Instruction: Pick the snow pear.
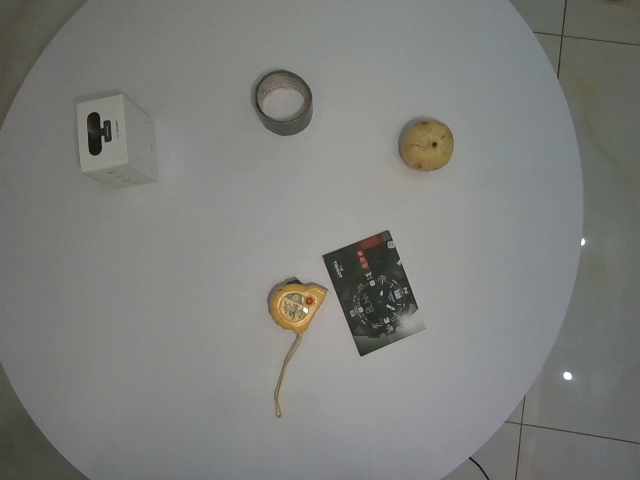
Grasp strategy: vertical